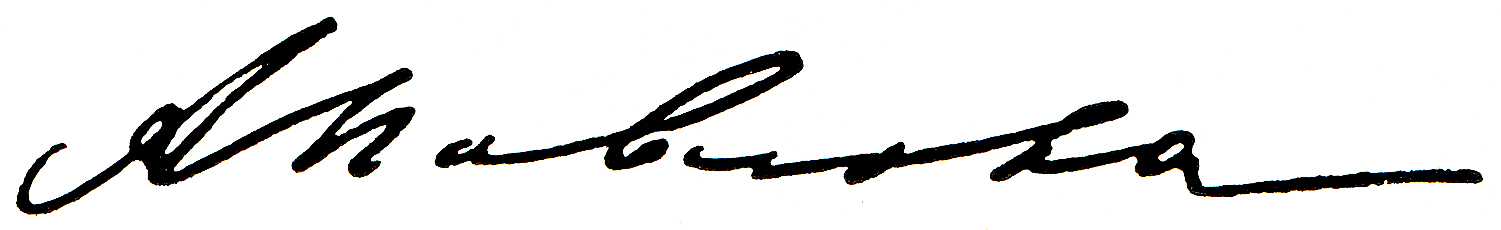
Signature of: anna pavlova